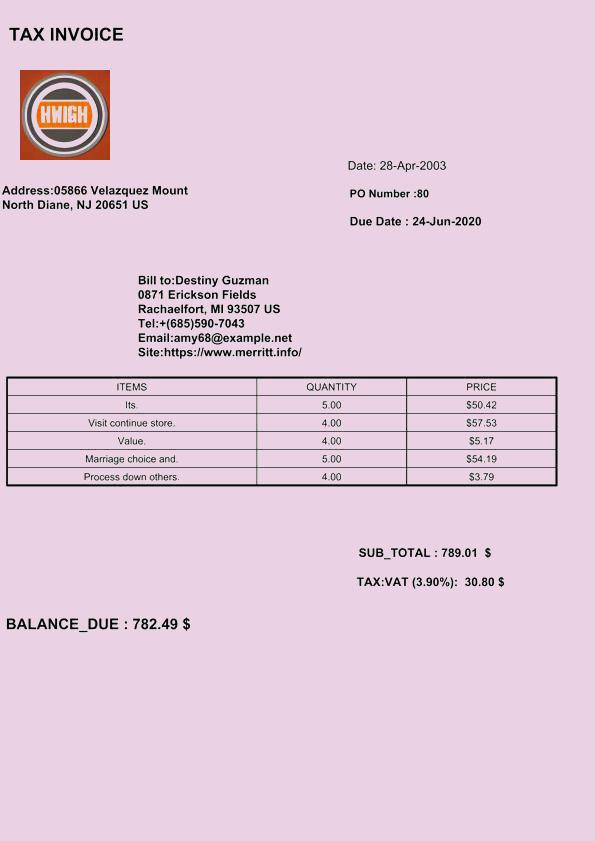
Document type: Invoice